Question: What might the diagnosis be?
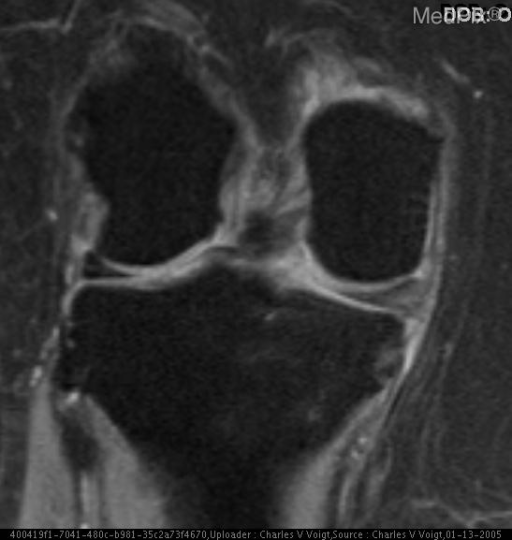
Answer: The possible diagnosis includes Hydroxyapatite deposition disease
Calcium pyrophosphate deposition disease.